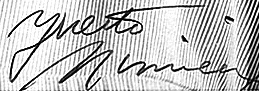
Signature of: yvette mimieux